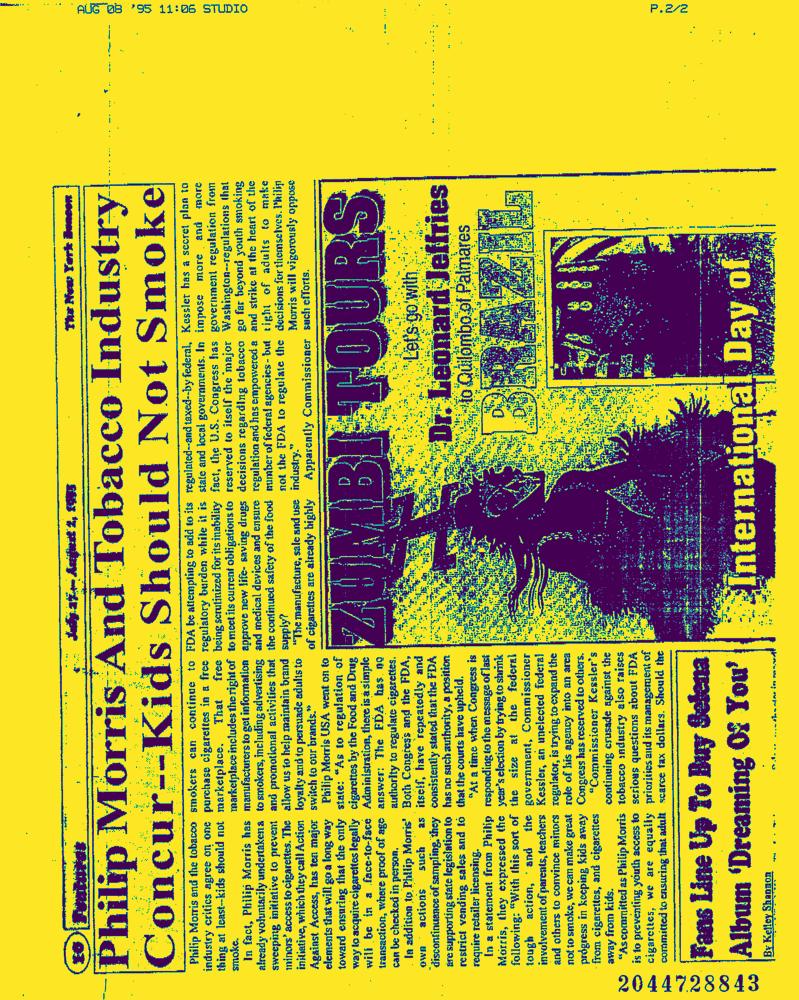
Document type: News-Article